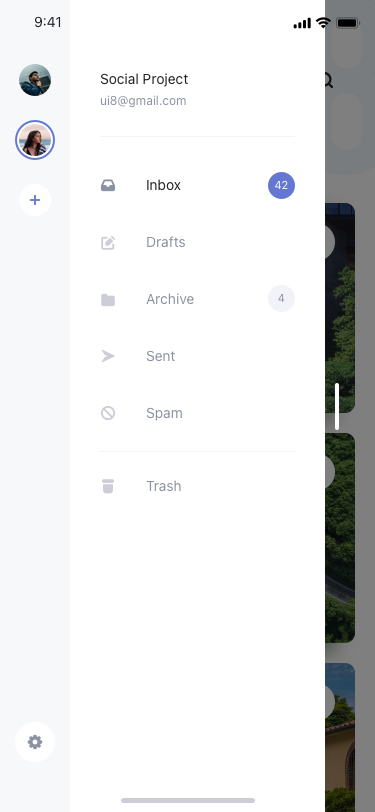
Text in this UI design:
ui8@gmail.com
Social Project
Spam
Sent
Archive
Drafts
Inbox
Trash